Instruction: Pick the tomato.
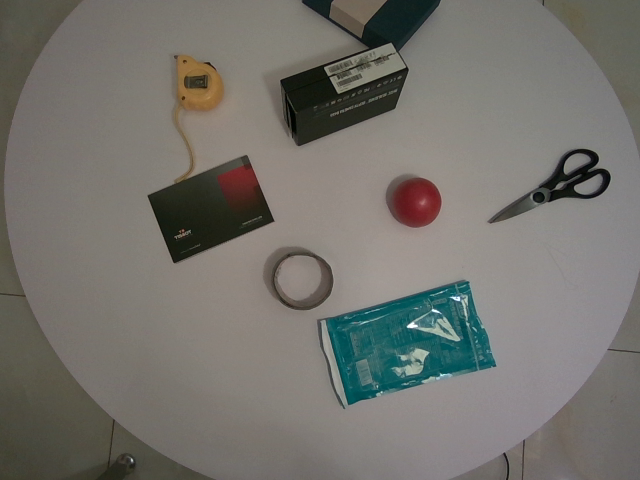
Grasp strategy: vertical